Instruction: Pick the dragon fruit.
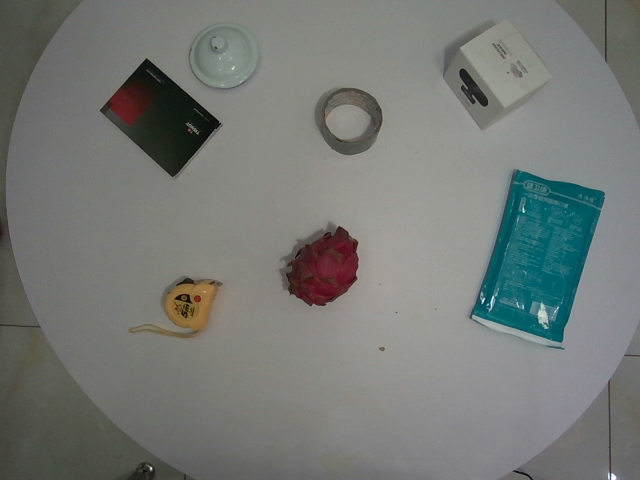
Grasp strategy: vertical